Question: Describe the condition in detail:
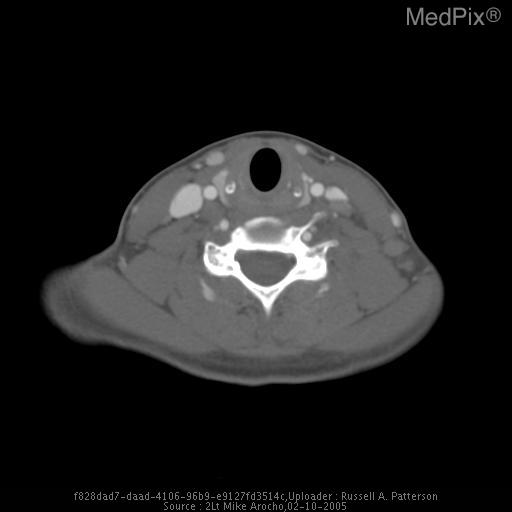
Answer: The disease is discussed as: Discussion:
The right paratracheal stripe is usually 2mm wide, but may be up to 5mm wide.  An enlarged paratracheal stripe (>5mm) is an important marker for otherwise subtle adenopathy, as well as tracheal tumor, mediastinal inflammation or hemorrhage, pleural thickening or pleural effusion.  The margins of the paratracheal stripe are:
1. distal end—formed by the azygous vein
2. medial margin—the air-soft tissue interface along the right mucosal surface of the trachea
3. outer margin—begins around the medial end of the clavicle and is formed by the RUL plural surface
The stripe ends where the RUL bronchus goes under the azygous vein as it arches anteriorly to empty into the SVC.
The malignant lymphomas are divided into Hodgkin’s and non-Hodgkin’s groups.  Sir Thomas Hodgkin was the first to describe Hodgkin’s disease in 1932.  Hodgkin’s can present at any age, but it is more prevalent among adolescents and young adults.  It typically presents as painless, rubbery lymphadenopathy involving the superficial lymph node groups.  Cervical nodes are involved nearly 70% of the time.  Approximately half of patients also have splenomegaly.  Mediastinal involvement occurs in approximately 10% of patients, and mediastinal involvement is characteristic of the Nodular Sclerosing type (as in this patient).  Cutaneous involvement can occur and is usually a late complication.  Patients may also present with constitutional symptoms (night sweats, pruritis, fatigue, weight loss, etc) with widespread disease.
The diagnosis of Hodgkin’s disease is made by lymph node biopsy (as was done in this patient).  There are 4 histological types:
1.	Nodular Sclerosing (>50%, most common; worst prognosis)
2.	Mixed cellularity (25%)
3.	Lymphocyte predominant (5%; best prognosis)
4.	Lymphocyte depleted (5%)
Staging of Hodgkin’s disease is made by the use of CXR, BM biopsy, and CT imaging.  There are 4 stages:
1.	Stage I—confined to one lymph node group (90% 5-yr survival rate)
2.	Stage II—confined to 2 or more lymph node groups on one side of the diaphragm
3.	Stage III—involving nodes on both sides of the diaphragm
4.	Stage IV—Extra-nodal disease (60% 5-yr survival rate)
Treatment involves radiation therapy and/or chemotherapy.  Patients with Stage I or Stage II Hodgkin’s disease are usually treated by radiation therapy, while Stage III & IV disease is usually treated with radiation therapy and chemotherapy.
References:
1. Mendenhall, NP. “The role of radiation in the management of Hodgkin’s disease: an update,” Cancer Invest 1999; 17:47-55.
2. Potter, R. “Pediatric Hodgkin’s Disease,” Eur J Cancer 1999; 35: 1466-1477.
3. Wirth, A, et al, “Current trends in the management of early stage Hodgkin’s disease,” Aust NZ J Med 1999; 29: 535-544
4. http://www.surgical-tutor-org/tutorials/hodgkins.htm
5. http://rad.usuhs.mil/rad/chest_review/mediasti/mediasti.html